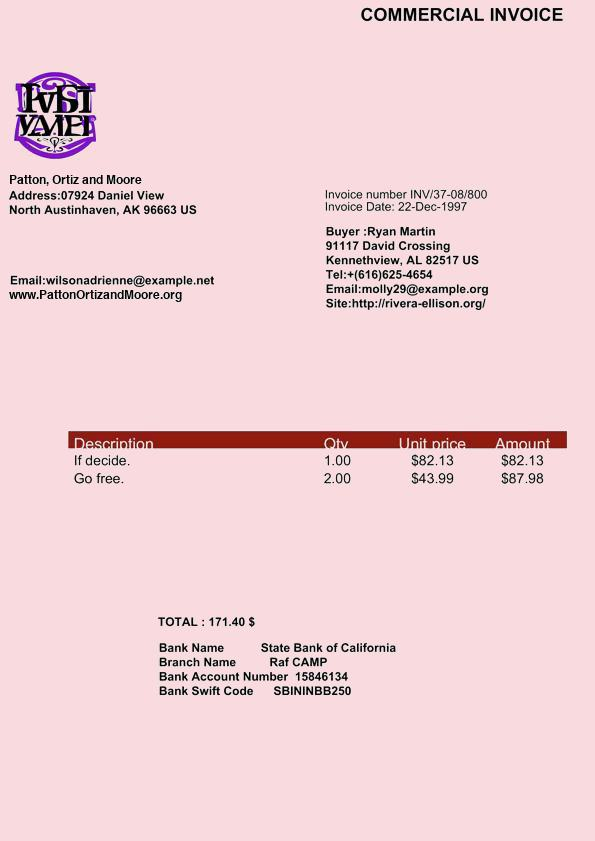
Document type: Invoice